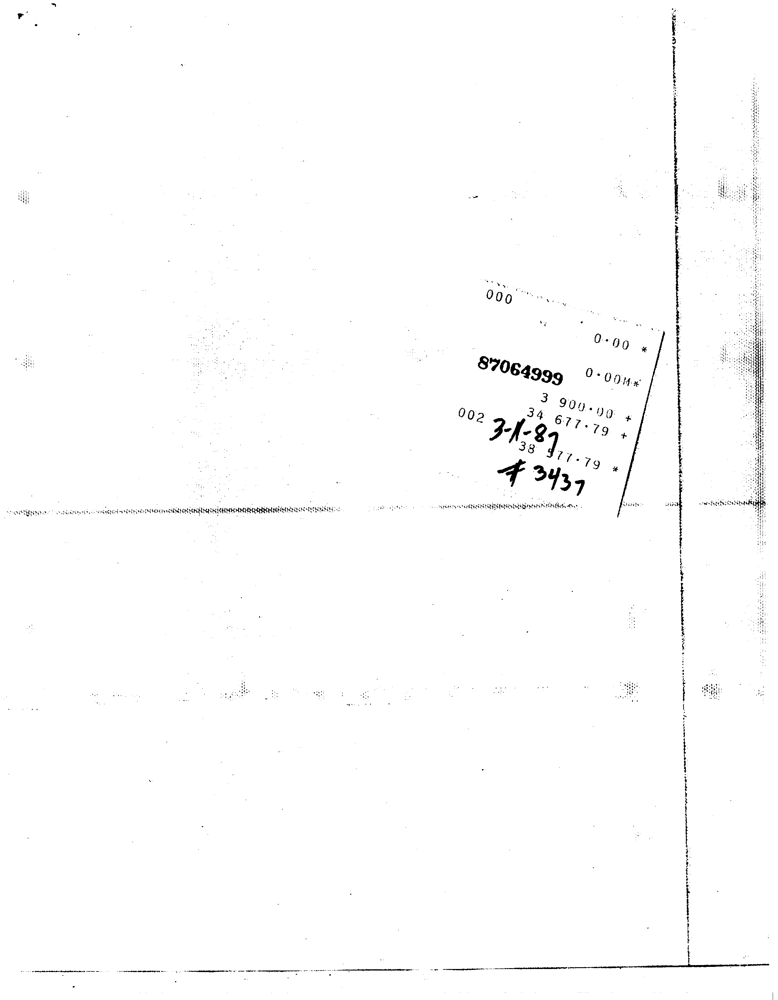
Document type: Invoice